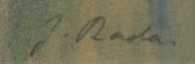
Signature of: jiří rada